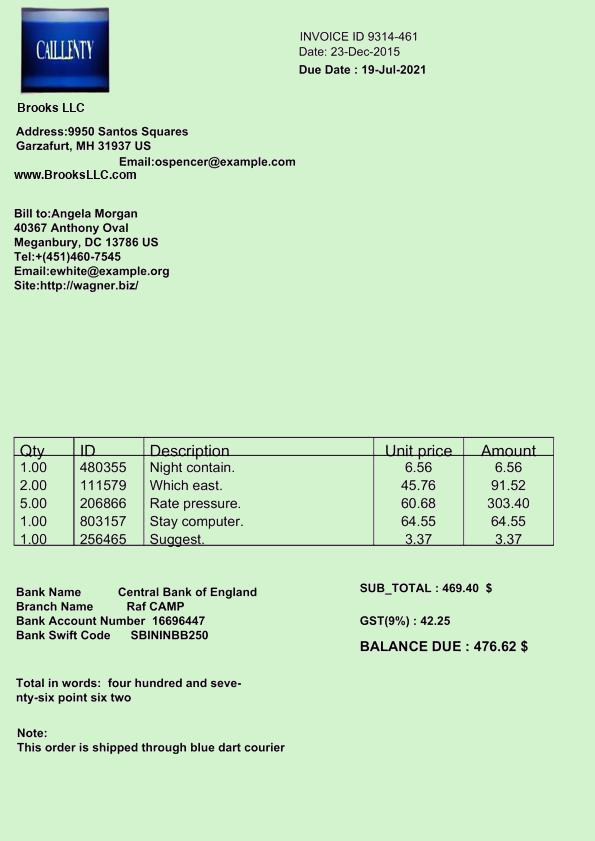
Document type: Invoice